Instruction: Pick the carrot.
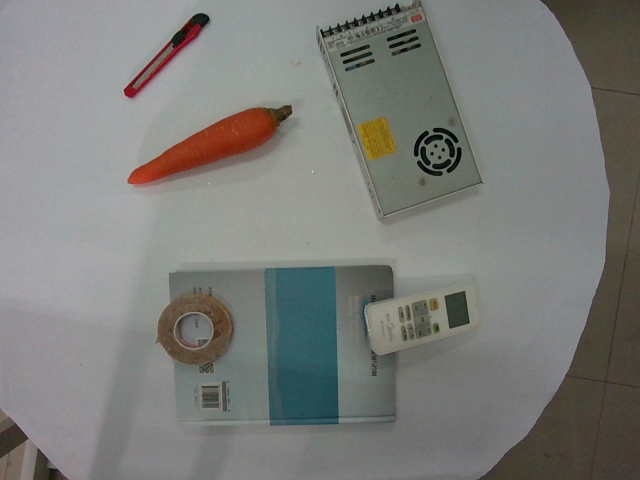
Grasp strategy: vertical